Question: Talk about the condition:
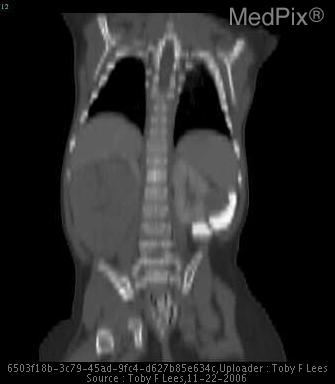
Answer: The disease is discussed as: Wilms tumor or nephroblastoma is the most common childhood abdominal neoplasm; and, is often discovered as an asymptomatic palpable abdominal mass.  This neoplasm accounts for 5% of all childhood malignancies.  Additionally, 10% of patients with Wilms tumor have other associated congenital malformations, including Beckwith Wiedemann syndrome, hemihypertrophy, WAGR syndrome, and other genitourinary abnormalities.

With current multimodal therapy, over 90% of patients recover completely.  Therefore, early detection and staging is essential.  A set of chest and abdominal radiographs are usually obtained to look for mass effect, calcifications, and lung mets.  Ultrasound is the initial study to evaluate the characteristics of the mass.  It is also the preferred study for follow up of the abdominal mass during treatment and post-surgery.  Finally CT with contrast is obtained in suspected Wilms tumor to evaluate extension into surrounding structures, like renal veins.

Of paramount importance is to evaluate the contralateral kidney, since 5-10% of tumors are bilateral.